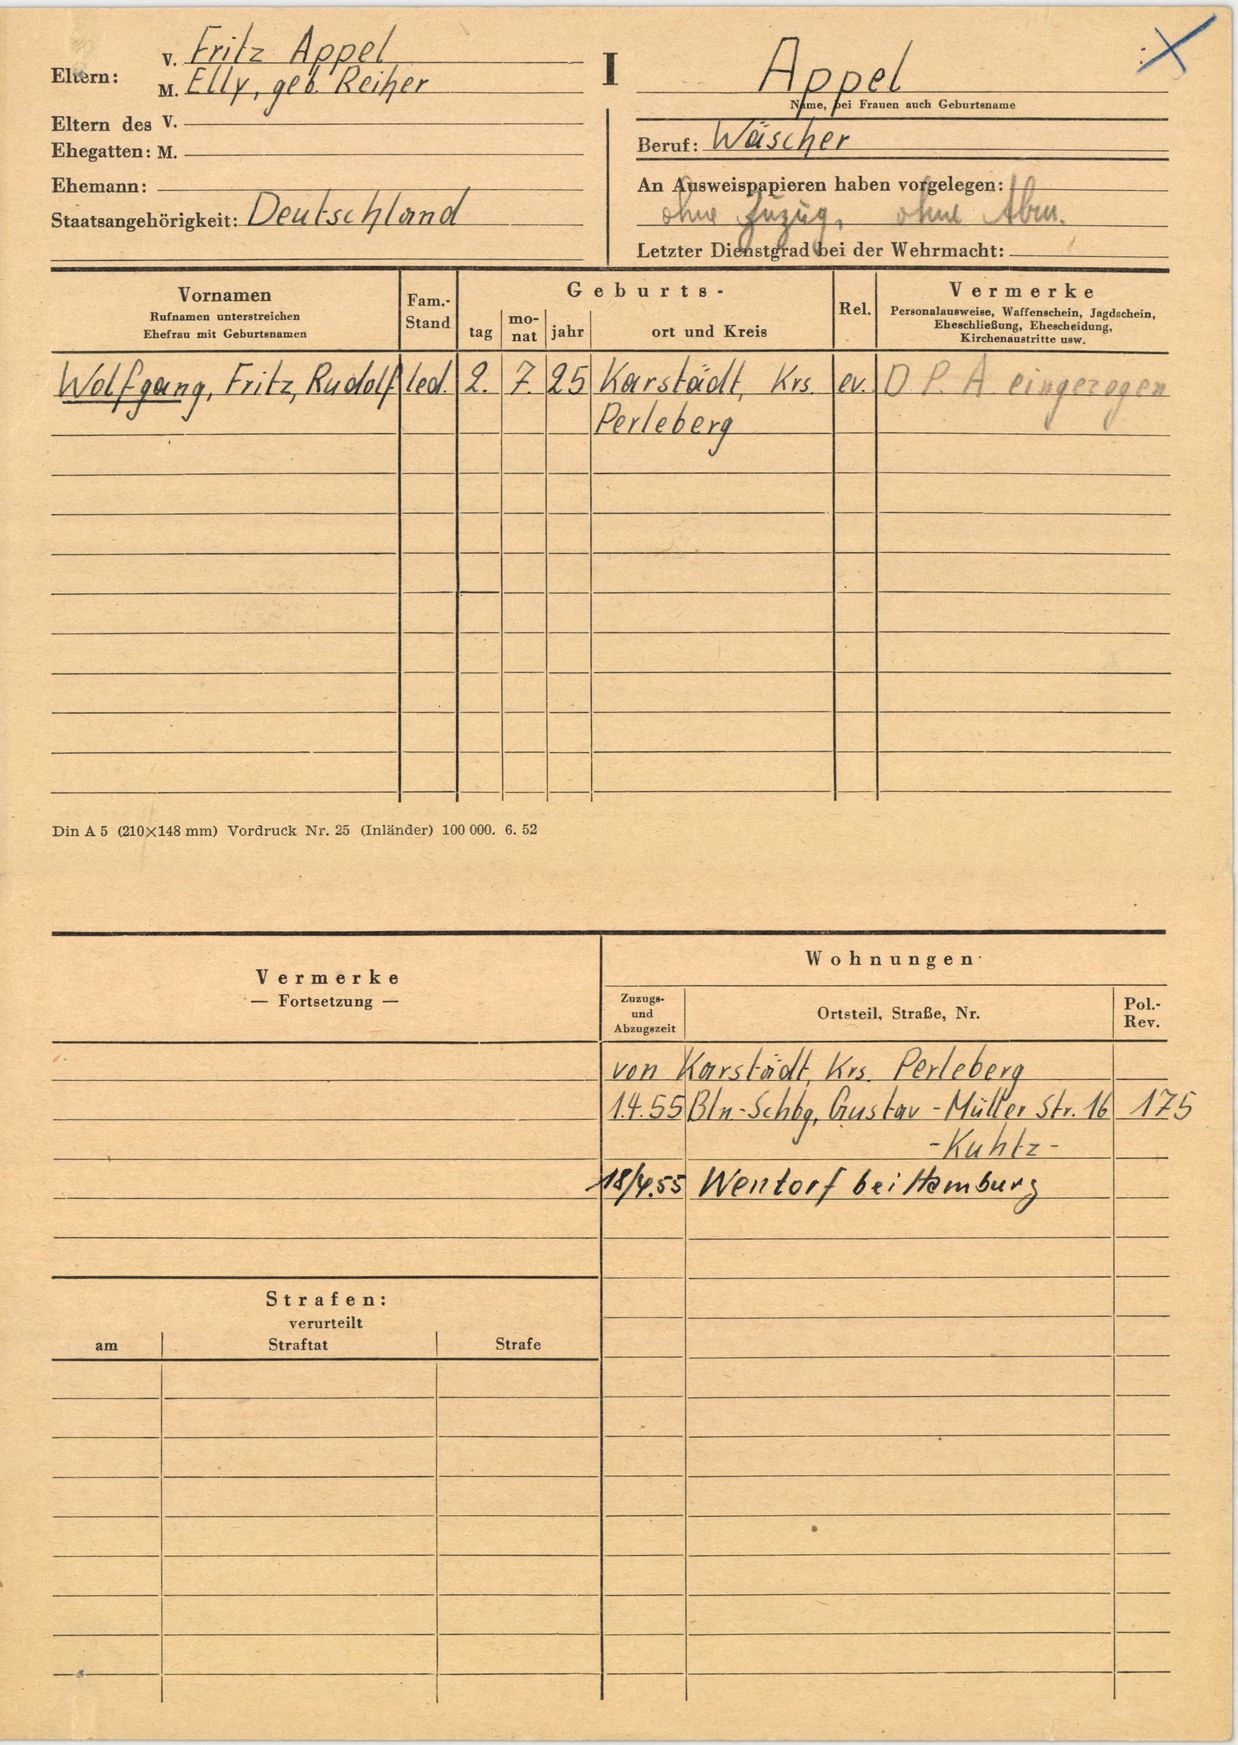
Appel